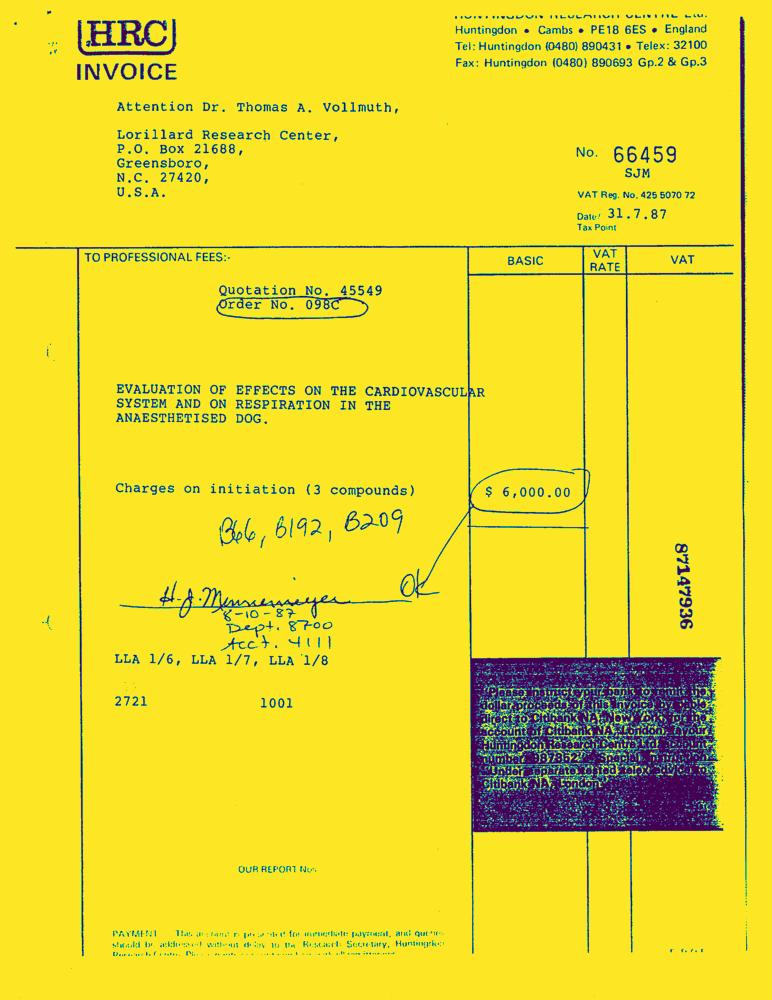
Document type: Invoice-Doc